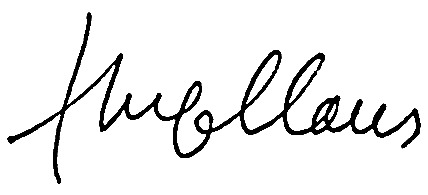
Signature of: hugo claus